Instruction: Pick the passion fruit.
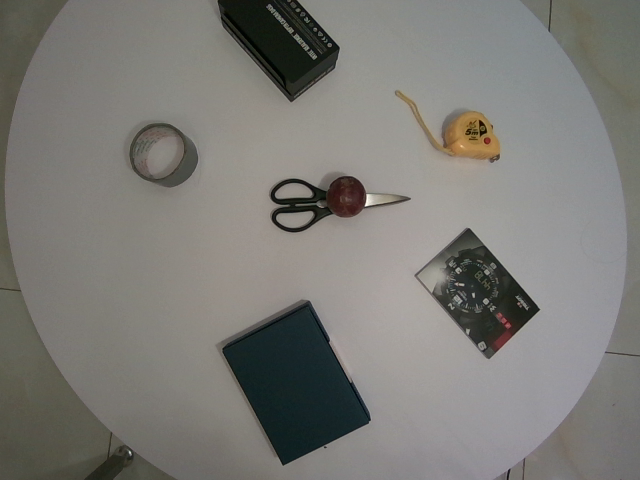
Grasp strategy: vertical